Question: What appears to be the issue?
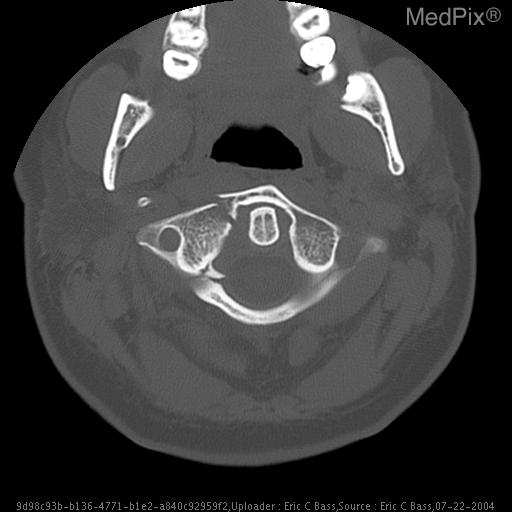
Answer: The findings suggest Selected axial CT images in bone window show multiple fractures of C1 including bilateral anteriolateral fractures with no displacement of left lateral mass and moderate displacement of the right lateral mass best visualized on the coronal reformatted images.  There is also a comminuted fracture in the right posteriolateral portion of the c1 ring with a small, triangular fragment abutting, but not compromising the thecal sac.. Selected axial CT images in bone window.. The patient might have a history of 27 year old female involved in high speed motor vehicle accident..